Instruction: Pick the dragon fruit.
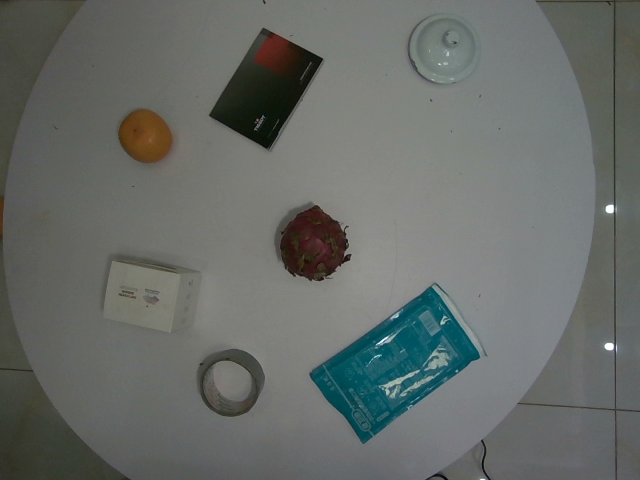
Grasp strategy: vertical